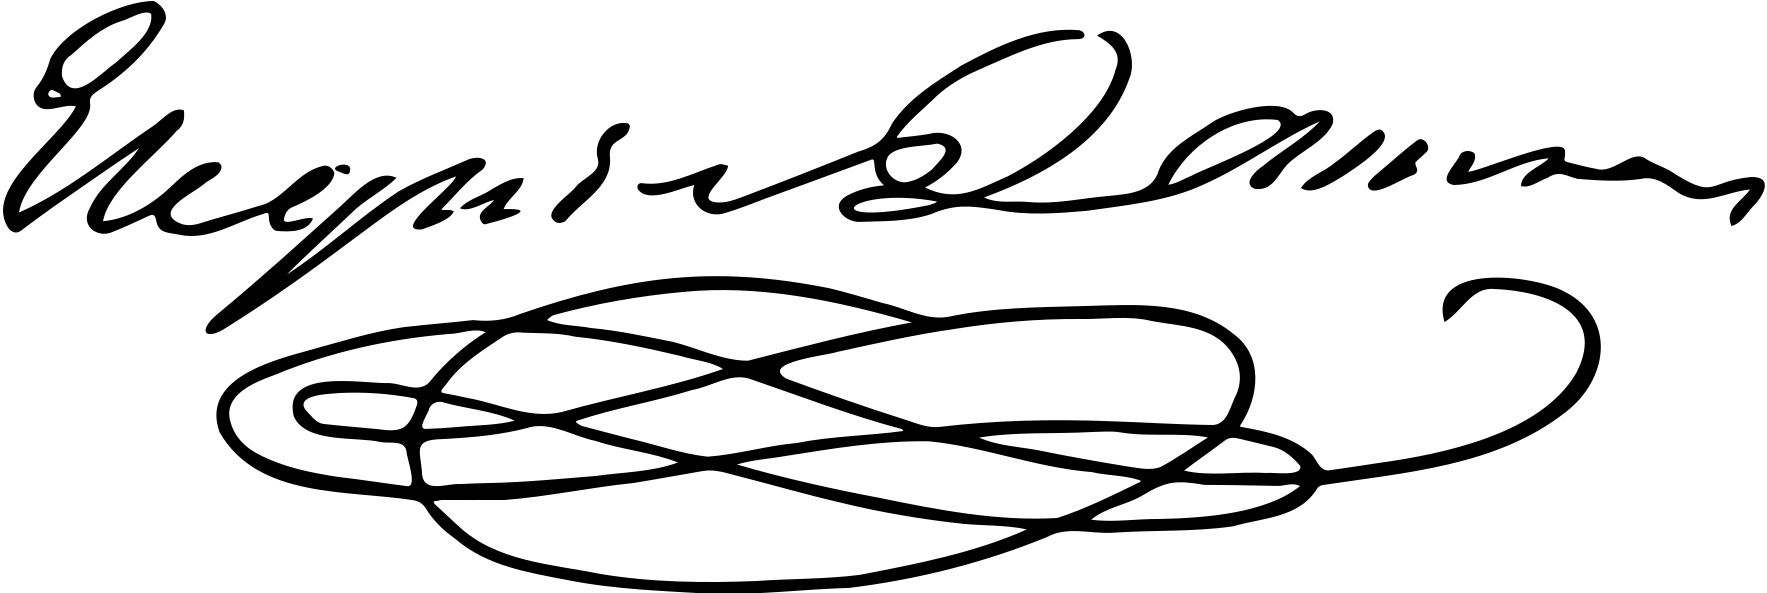
Signature of: ezequiel zamora